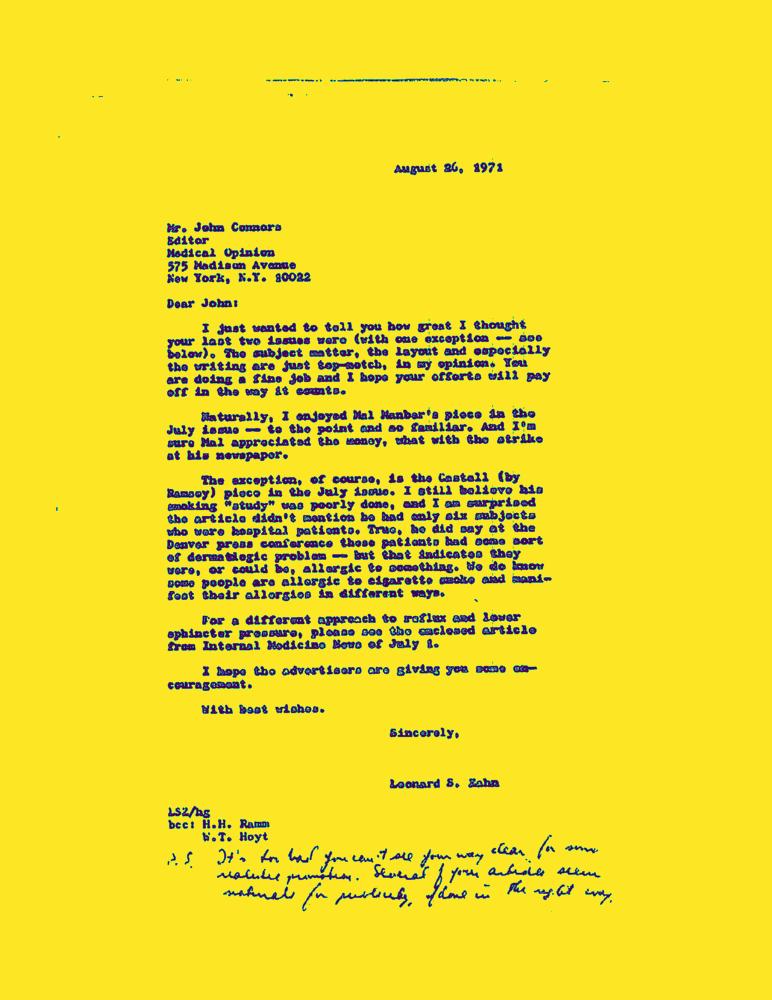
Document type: Letter-Doc